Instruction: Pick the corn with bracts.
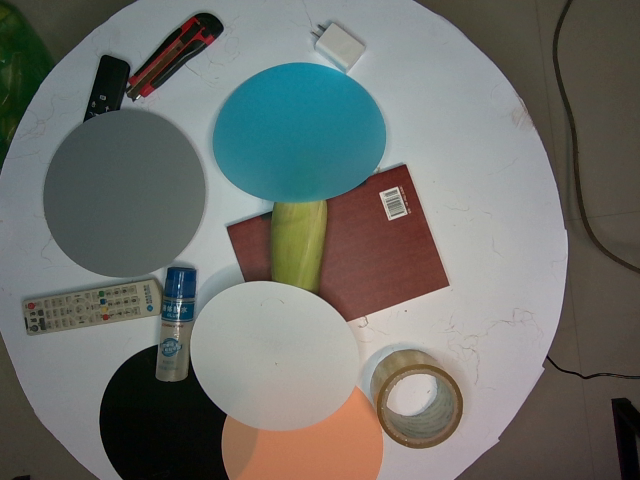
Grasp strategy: vertical